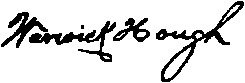
Signature of: warwick hough